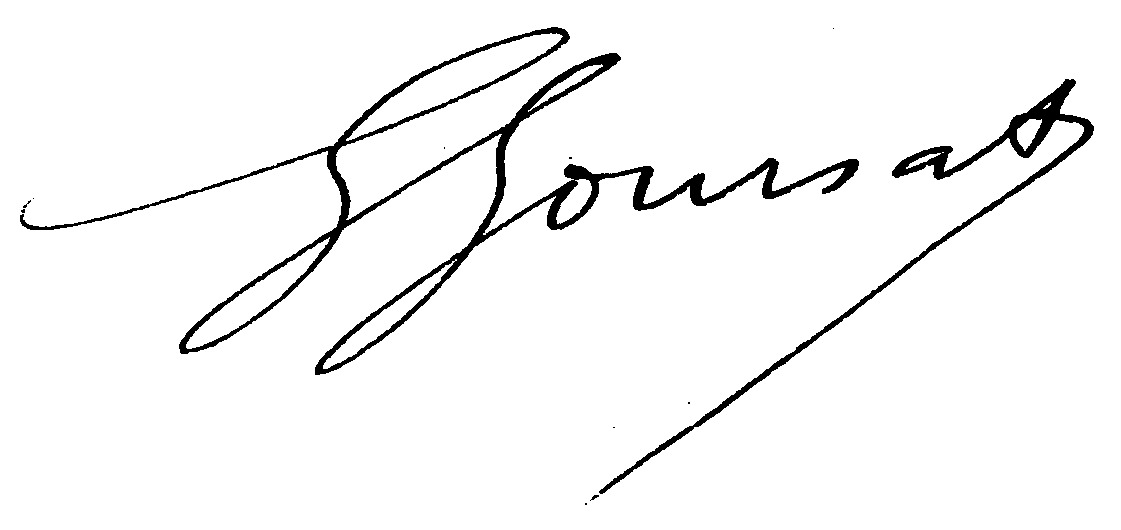
Signature of: sem